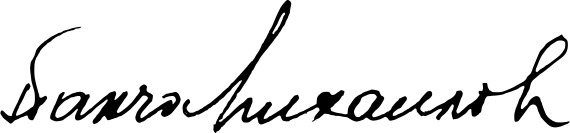
Signature of: pancho mihaylov